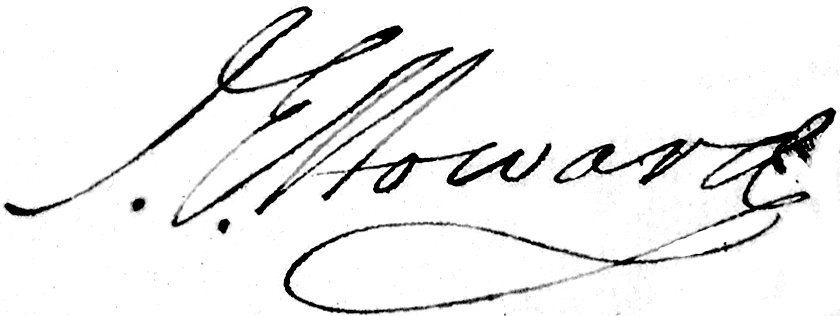
Signature of: john eager howard